Question: Describe the condition in detail:
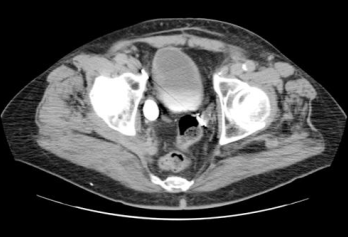
Answer: The disease is discussed as: Crossed Fused Ectopia (CFE) is seen in 1/1000 to 1/1500 autopsies.  In 85-90% of patients with ectopic kidney will be fused.  CFE is believed to occur when either there is a failure of nephrogenic cells to separate or fusion of 2 blastemas during abdominal ascent.  Typically the lower kidney is malrotated and both pelves point toward midline.  The ureter of the ectopic kidney crosses midline and enters the bladder on the contralateral side.  There are no known congenital anomalies associated with CFE.

Typically CFE is asymptomatic and is an incidental finding.  There can be an higher risk of injury the the ectopic kidney if it overlies the spine.